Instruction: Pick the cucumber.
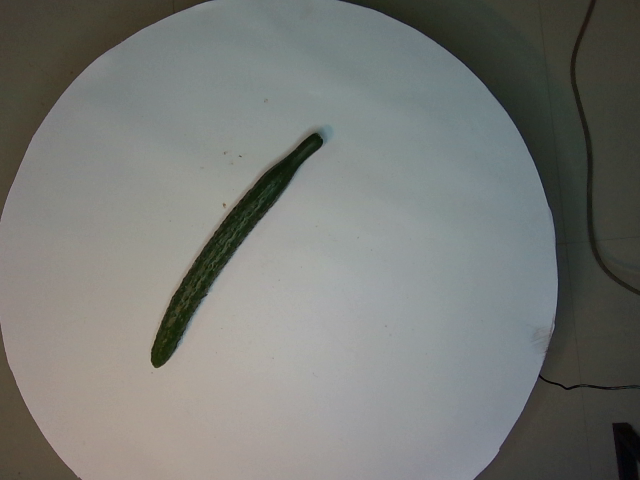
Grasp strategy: vertical